Question: What was observed in the imaging?
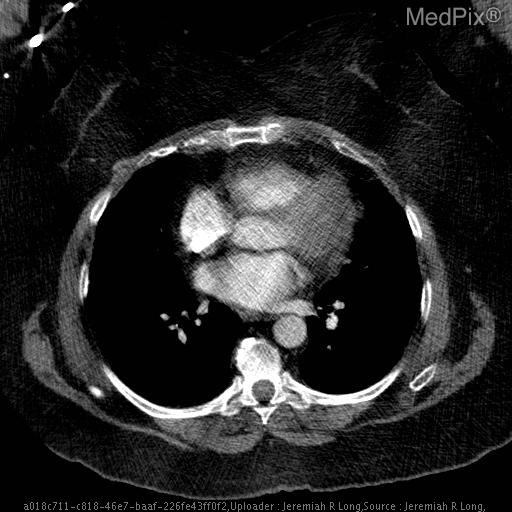
Answer: The imaging shows Axial CT images with intravenous contrast material demonstrate mild smooth thickening of the interatrial septum with diffuse fat attenuation. No pulmonary embolims was present.  Note the large amount of subcutaneous fat circumferentially compatible with a large body mass index. Axial CT images with intravenous contrast material demonstrate mild smooth thickening of the interatrial septum with diffuse fat attenuation. No pulmonary embolims was present.  Note the large amount of subcutaneous fat circumferentially compatible with a large body mass index..